Question: How does the patient history play a role?
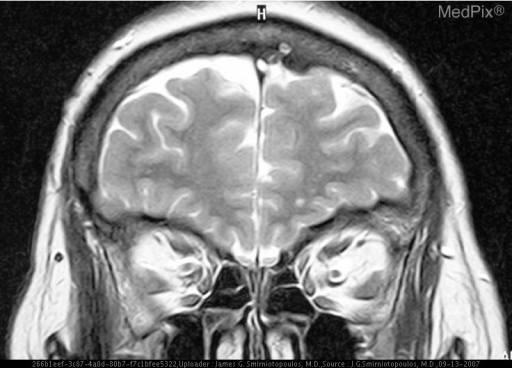
Answer: The patient's history of This 36 y.o. woman has multiple cranial nerve palsies, affecting all twelve nerves - but not at the same time. is key in understanding the case.